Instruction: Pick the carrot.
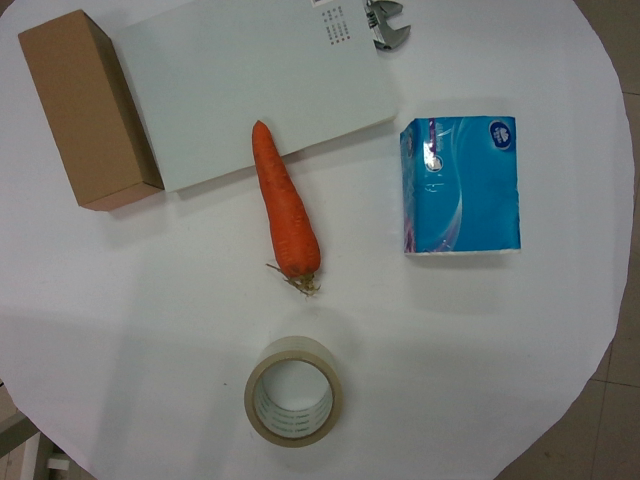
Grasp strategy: vertical